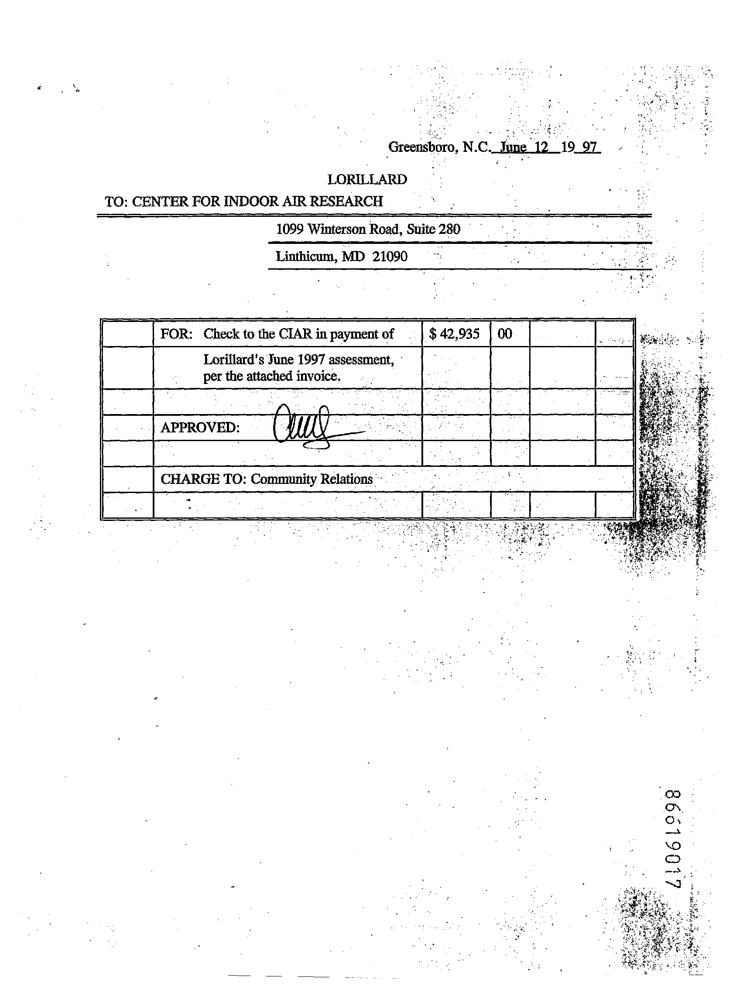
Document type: Invoice